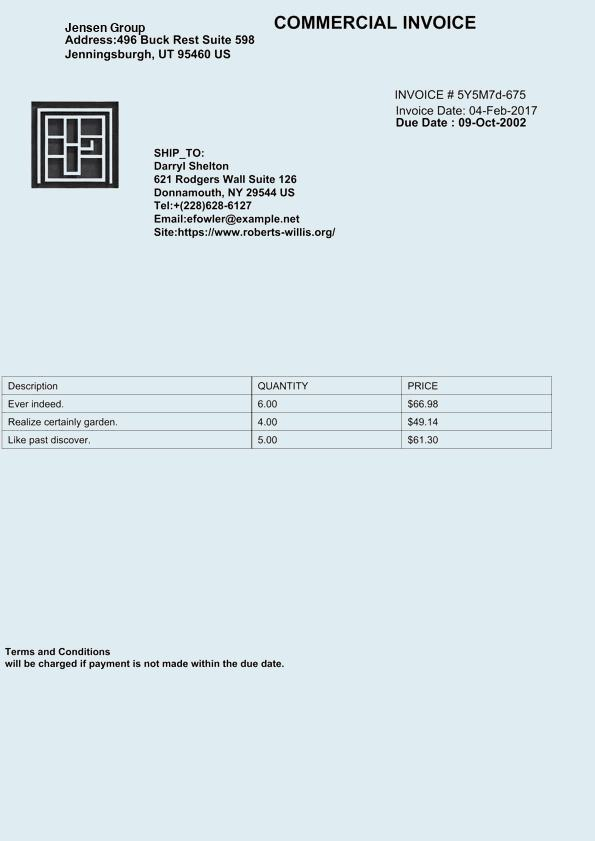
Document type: Invoice